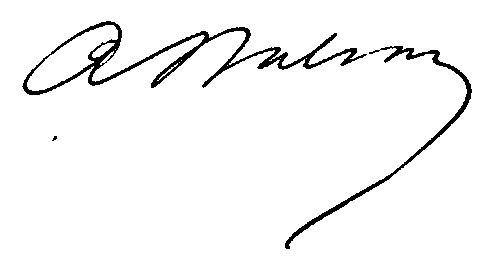
Signature of: auguste balsan